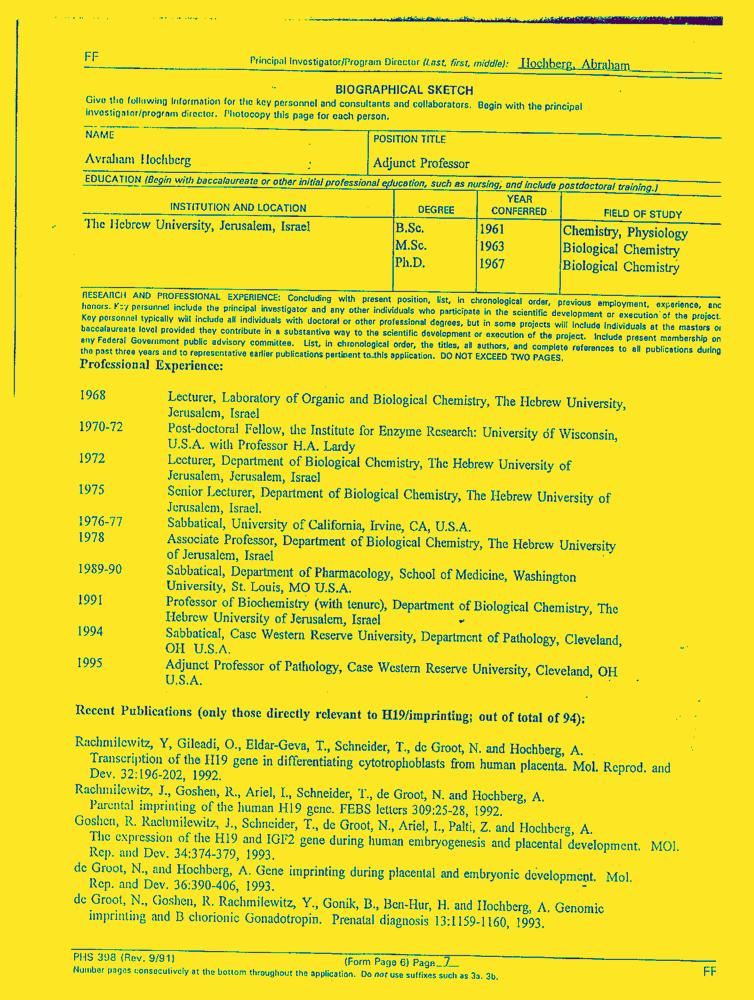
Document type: Resume-Doc